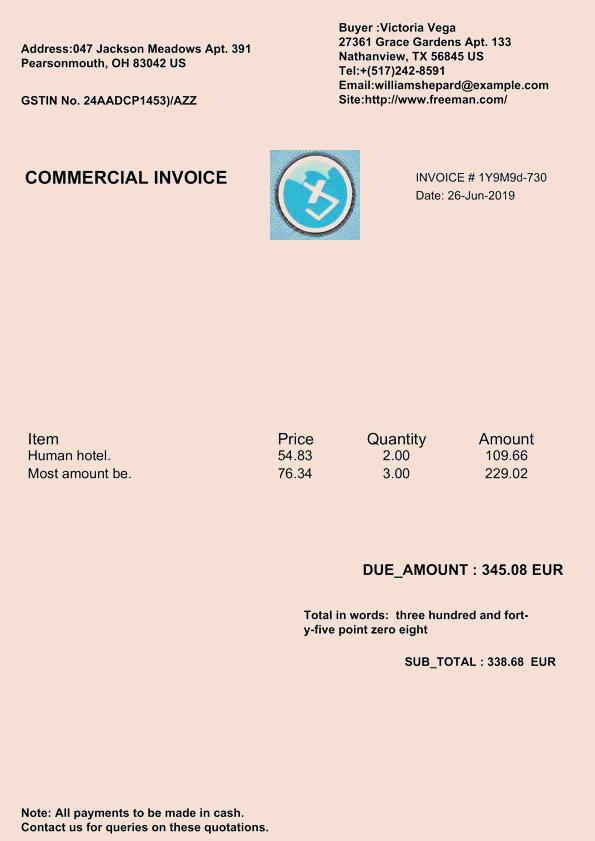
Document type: Invoice